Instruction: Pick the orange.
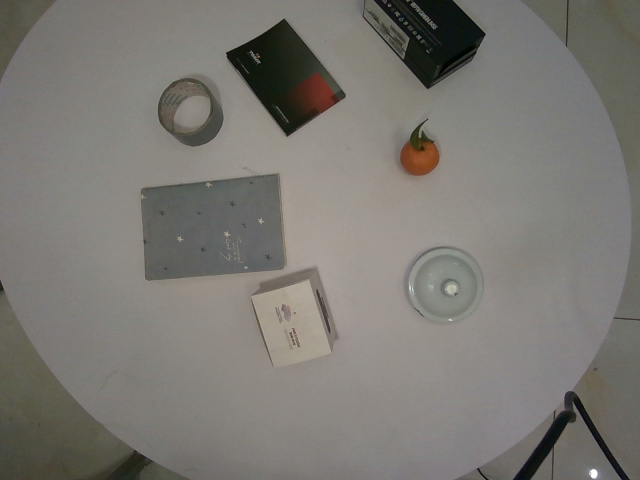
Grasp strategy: vertical